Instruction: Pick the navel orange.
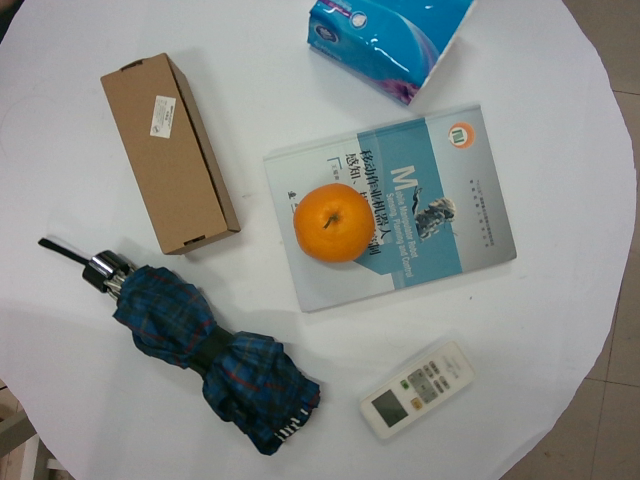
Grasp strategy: vertical